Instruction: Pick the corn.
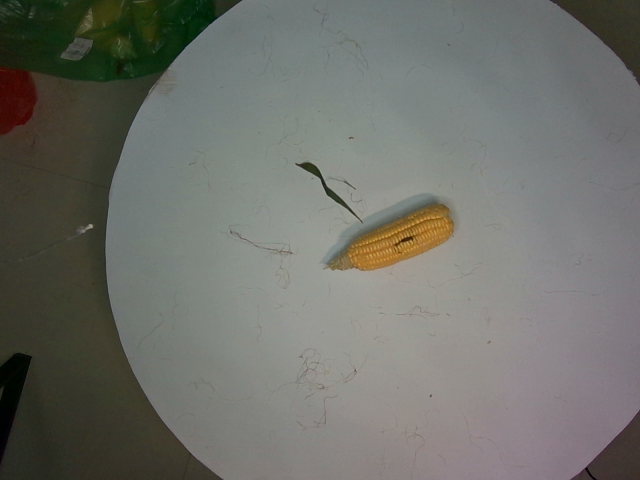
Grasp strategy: vertical